Question: What do the imaging results show?
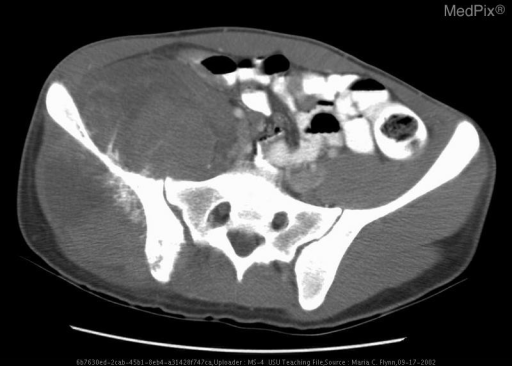
Answer: The imaging shows A-P radiograph of the pelvis shows mottled, osteolytic lesion of the right iliac wing with suggestion of soft tissue mass.
The lytic lesion of the right femoral head, which was shown on the subsequent CT and MRI, is not defined.
CT
Contrast-enhanced axial CT (bone windows) shows a large heterogeneously enhancing soft tissue mass originating in the right iliac wing and extending into the adjacent muscles both anteriorly and posteriorly. Spiculated periosteal reaction of the iliac wing is present. At the level of the hips, axial contrast-enhanced CT shows a lytic mass of the right femoral head.
MRI
Axial and coronal FSE T2-weighted MR images show a heterogeneously high-signal-intensity mass originating from  the right iliac wing and extending into the adjacent muscles. The coronal MR image also shows a heterogeneously high-signal-intensity mass in the right femoral head.
Axial and coronal contrast-enhanced T1-weighted MR images  show heterogeneous enhancement of the right iliac wing mass and soft tissue extension with a large nonenhancing region posterior to the iliac wing consistent with necrosis. The coronal MR also shows a heterogeneously enhancing mass in the right femoral head.

P-A radiograph of the chest shows development of bilateral lower lobe pulmonary nodules consistent with metastases. Large heterogeneously enhancing soft tissue mass extending from  the right iliac wing with spiculated periosteal reaction of the iliac crest both anteriorly and posteriorly..